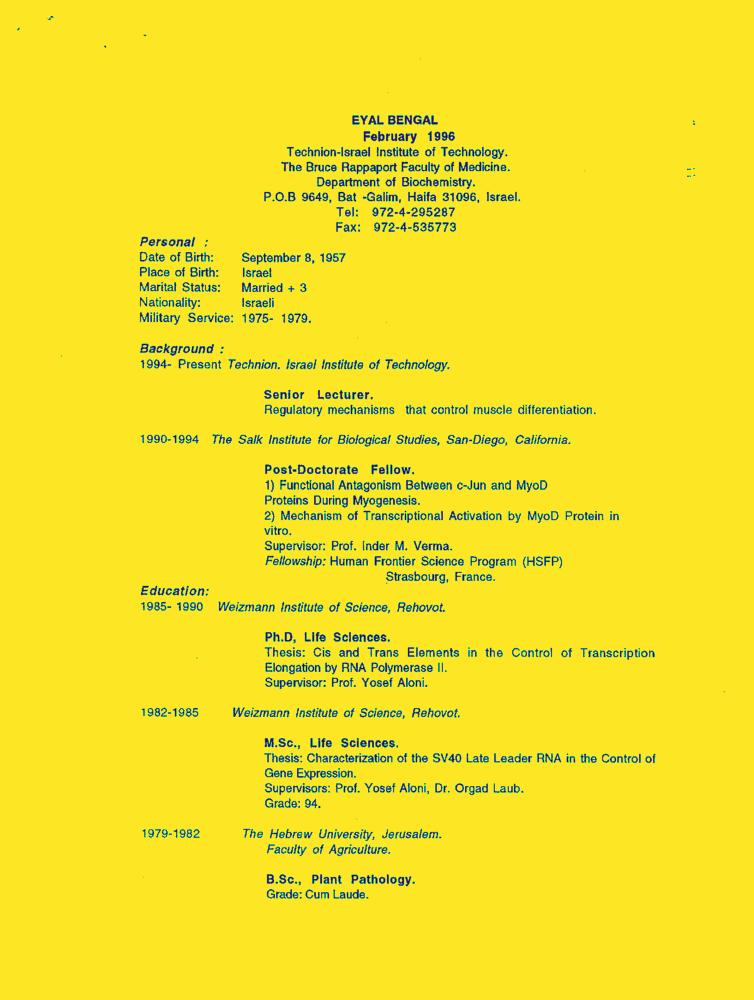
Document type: Resume-Doc